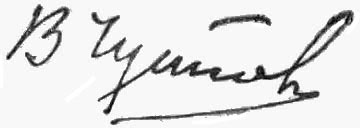
Signature of: vasily chuikov